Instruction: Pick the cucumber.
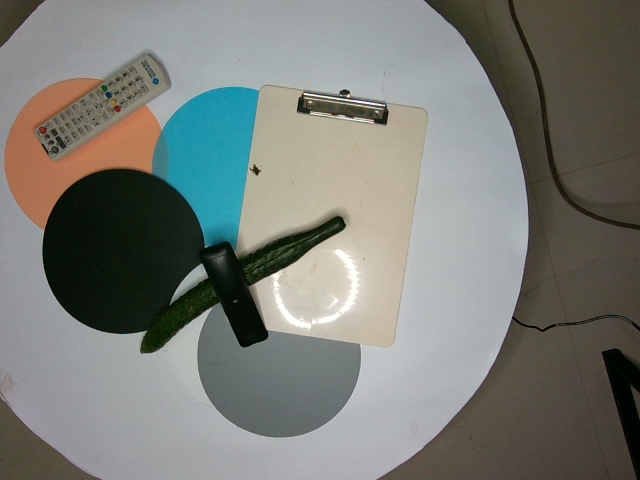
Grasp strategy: vertical